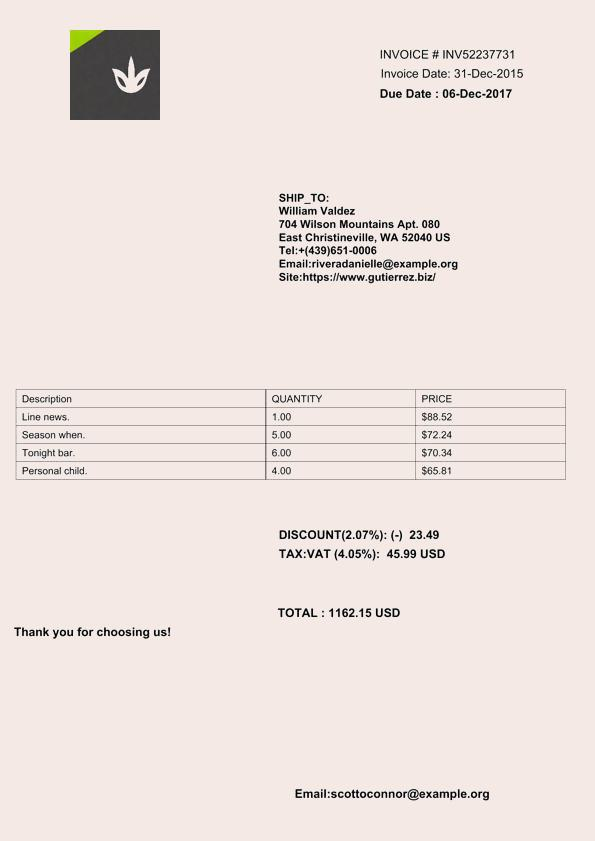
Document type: Invoice